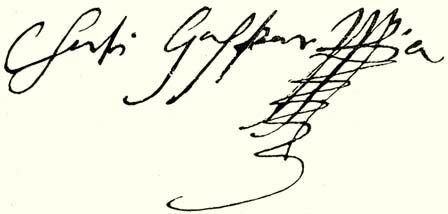
Signature of: gáspár csuty